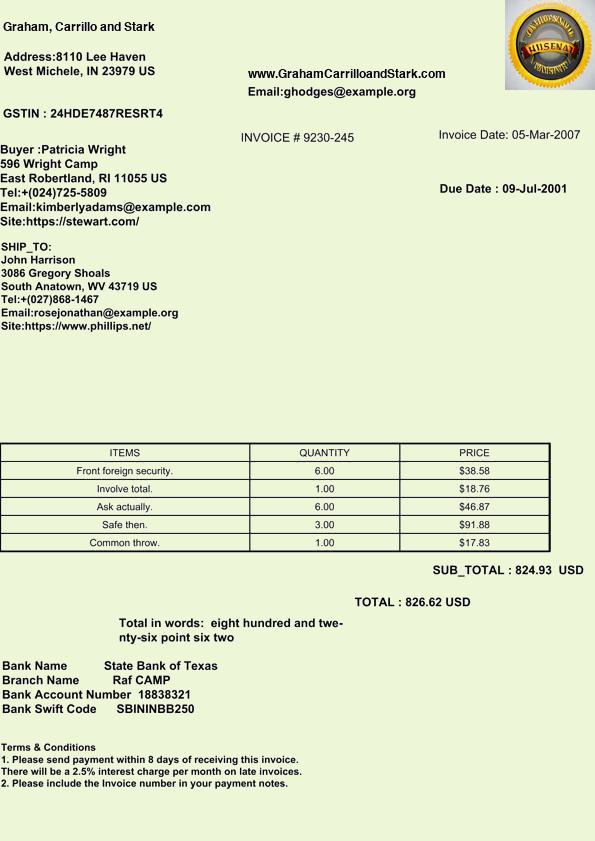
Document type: Invoice